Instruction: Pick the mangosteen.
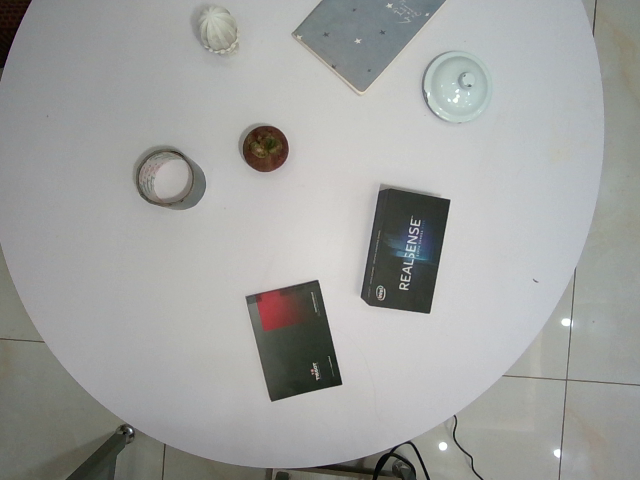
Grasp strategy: vertical